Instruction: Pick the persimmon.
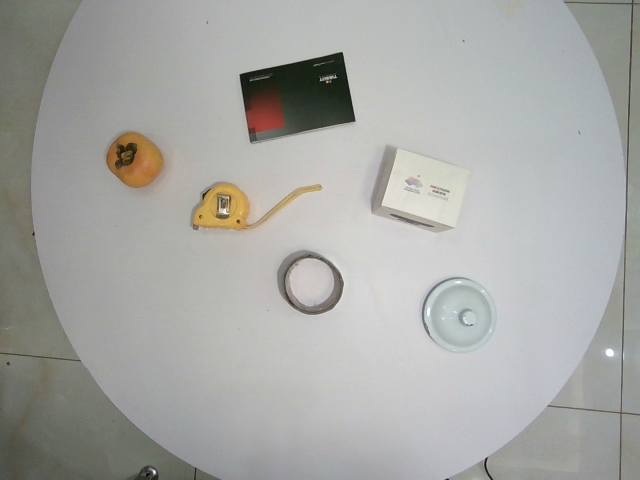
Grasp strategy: vertical